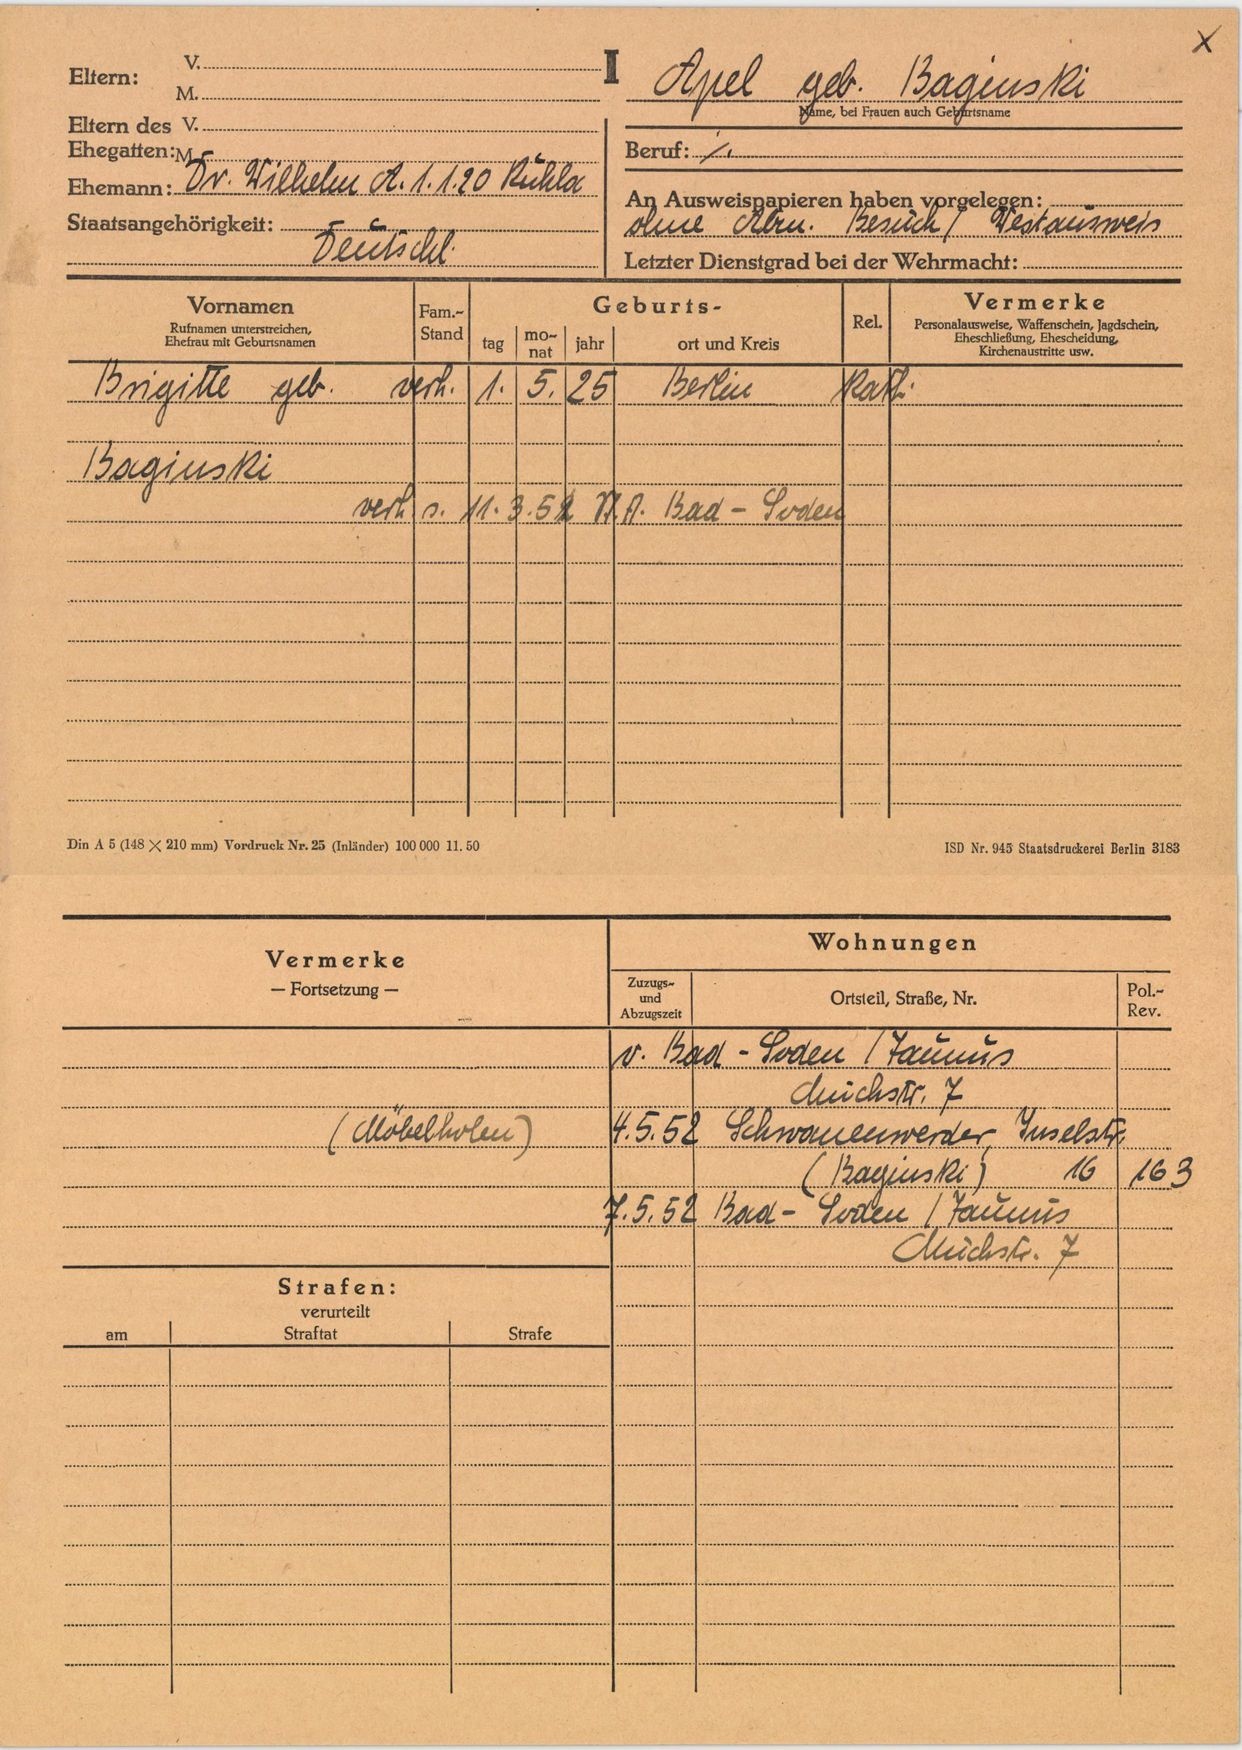
Apel geb. Baginski